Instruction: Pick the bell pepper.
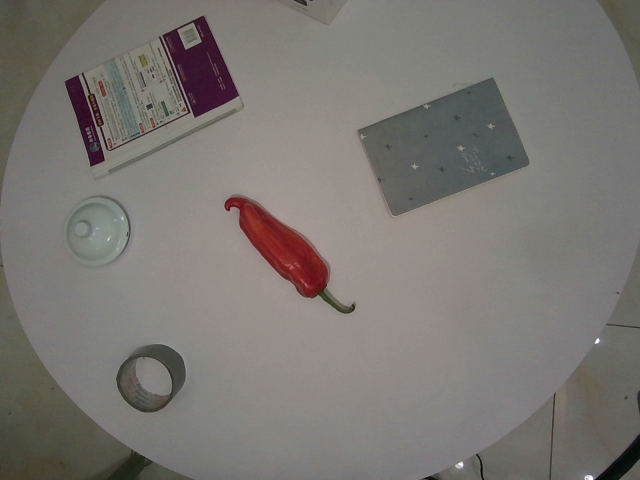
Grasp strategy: vertical